Question: What is the address or location of the property listed in the document?
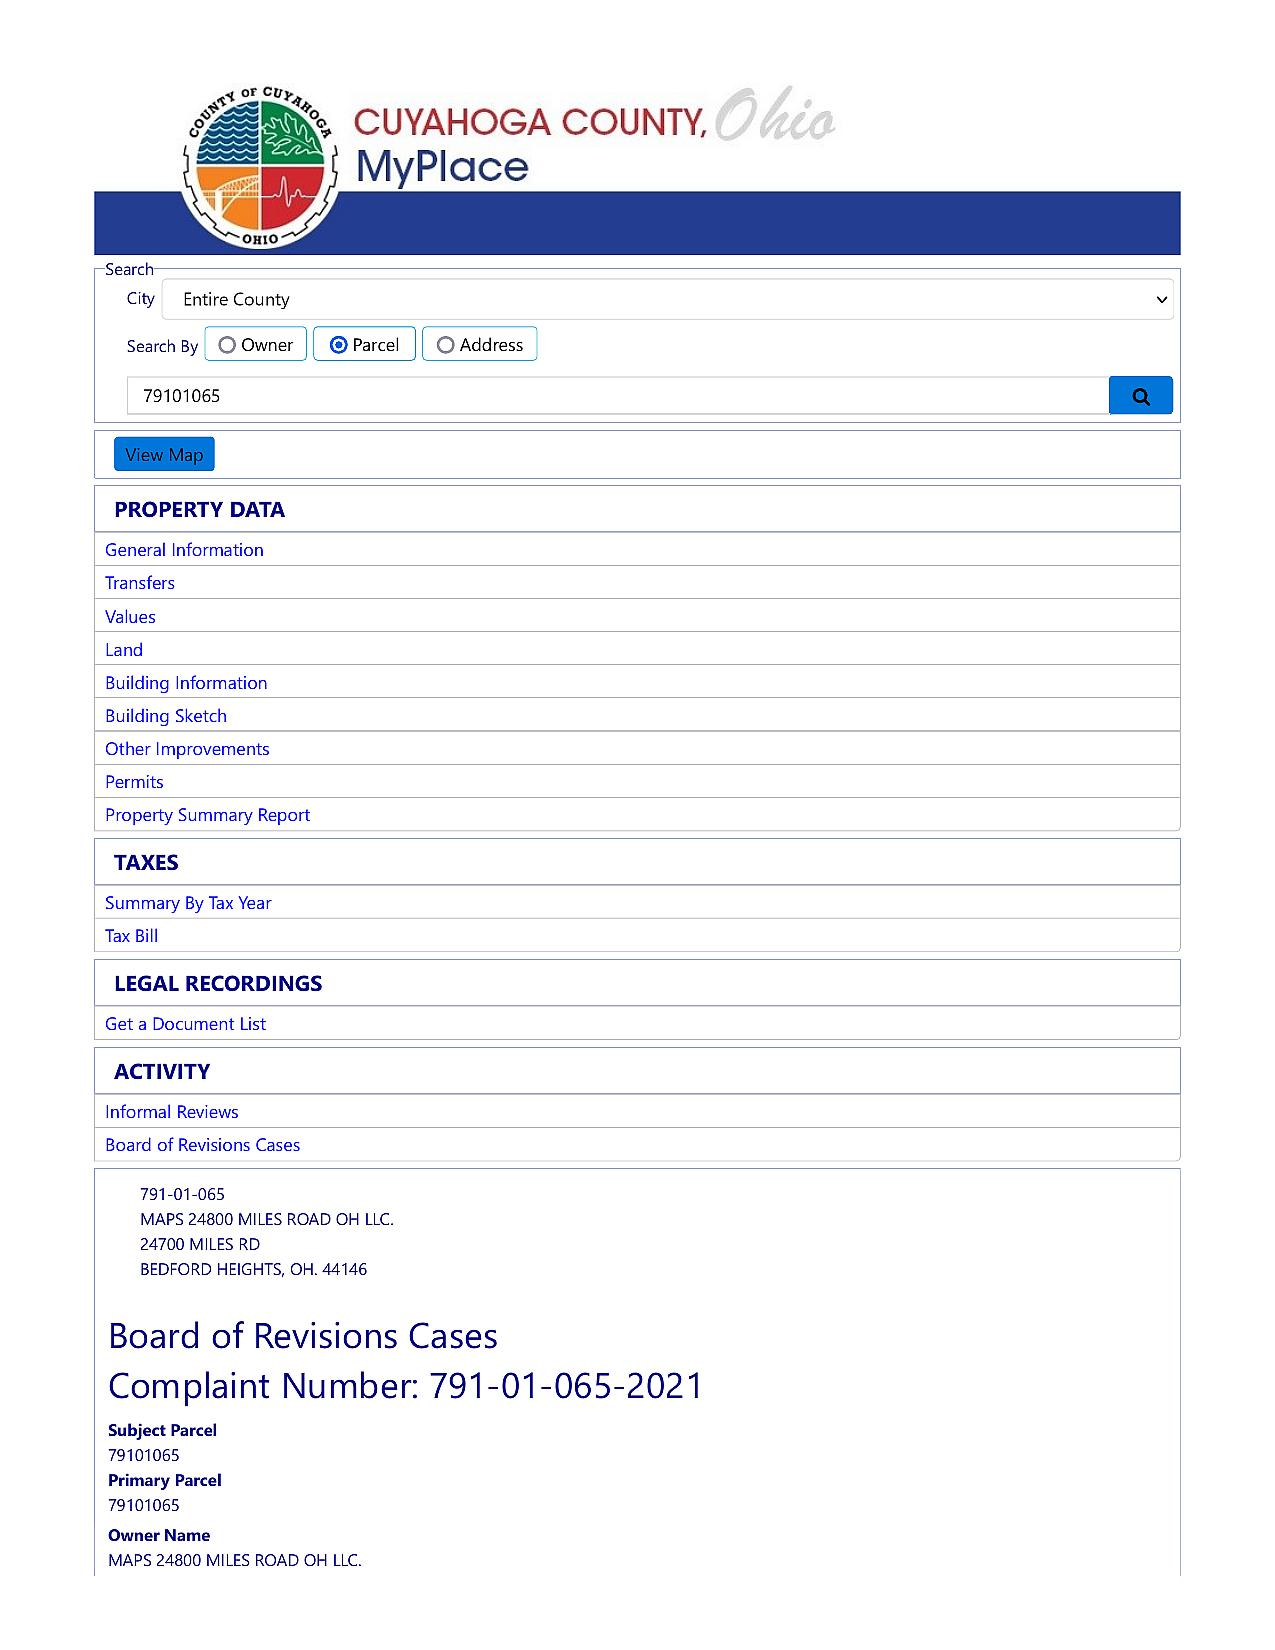
Answer: "24700 MILES RD, BEDFORD HEIGHTS, OH 44146"